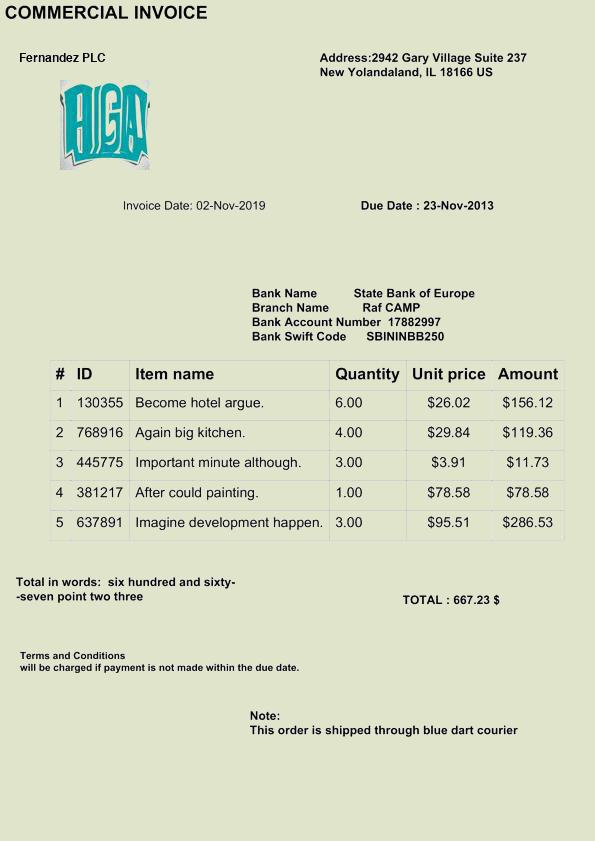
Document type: Invoice